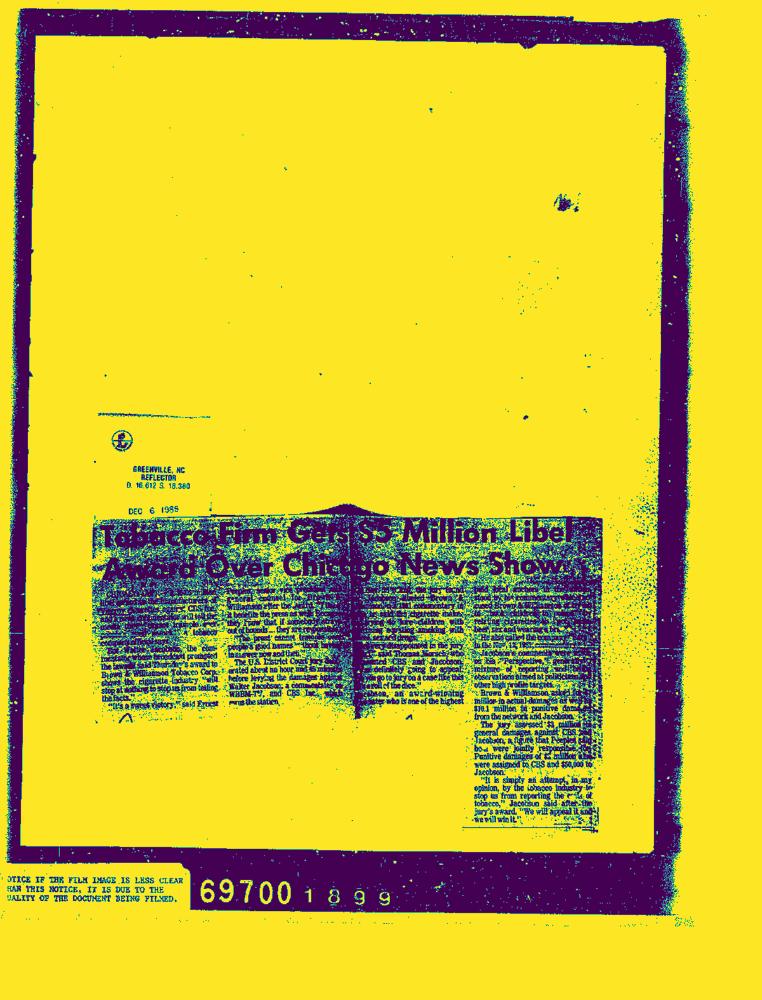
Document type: News-Article